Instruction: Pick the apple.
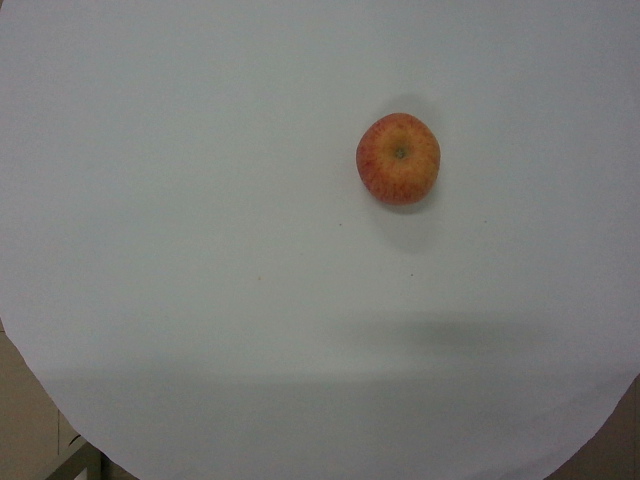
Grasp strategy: vertical